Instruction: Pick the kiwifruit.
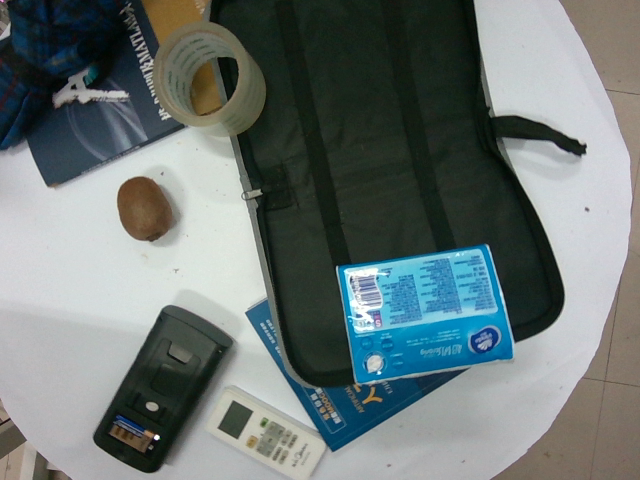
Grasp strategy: vertical